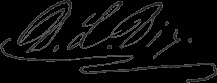
Signature of: dorothea dix